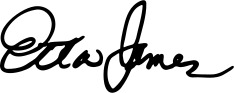
Signature of: etta james